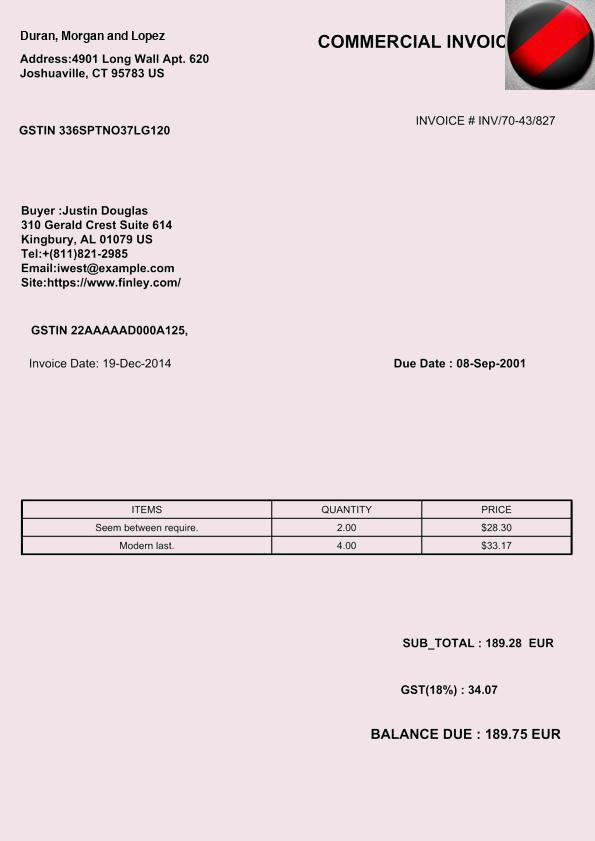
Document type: Invoice